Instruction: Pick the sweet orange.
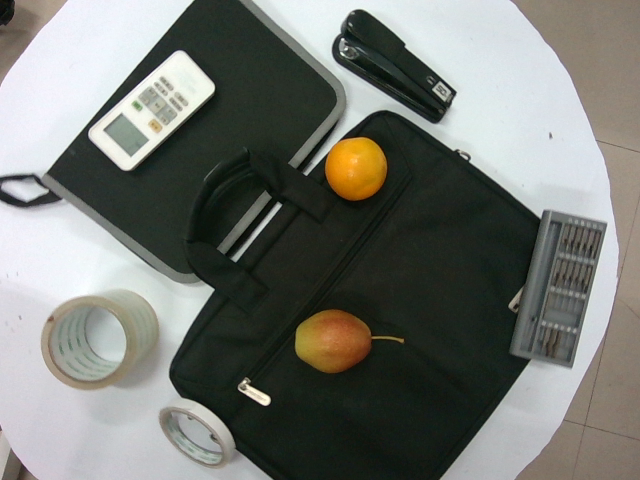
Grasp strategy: vertical